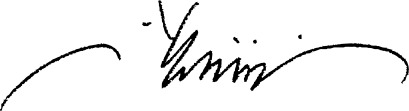
Signature of: vahit kirişci